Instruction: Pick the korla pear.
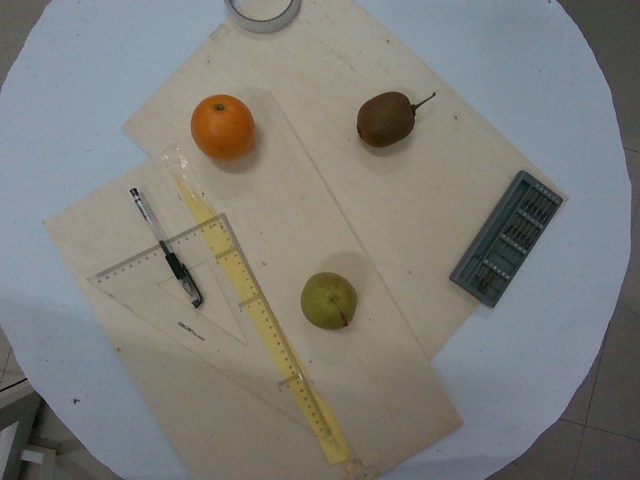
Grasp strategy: vertical